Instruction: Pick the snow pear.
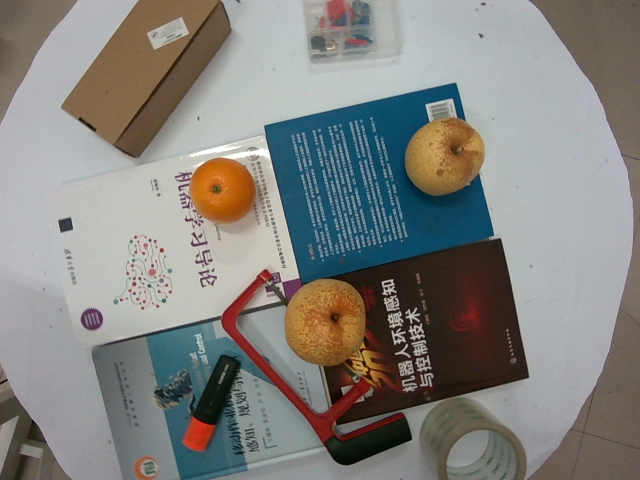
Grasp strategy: vertical